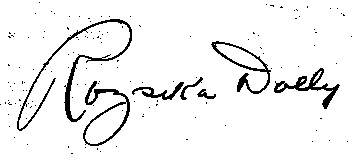
Signature of: rose dolly